Extract the amount written in words, the amount in digits, the name of the payee, the date on the cheque, and the bank's name from the image.
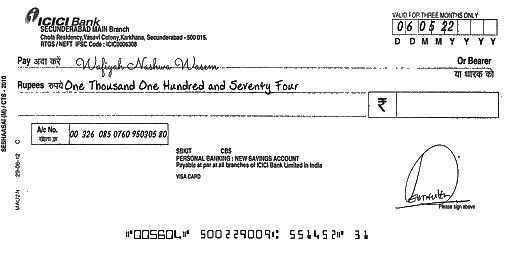
amt_in_words: One Thousand One Hundred and Seventy Four
amt_in_figures:
payee_name: Wafiyah Nashwa Wasem
bank_name: ICICI Bank
cheque_date: 06/05/22